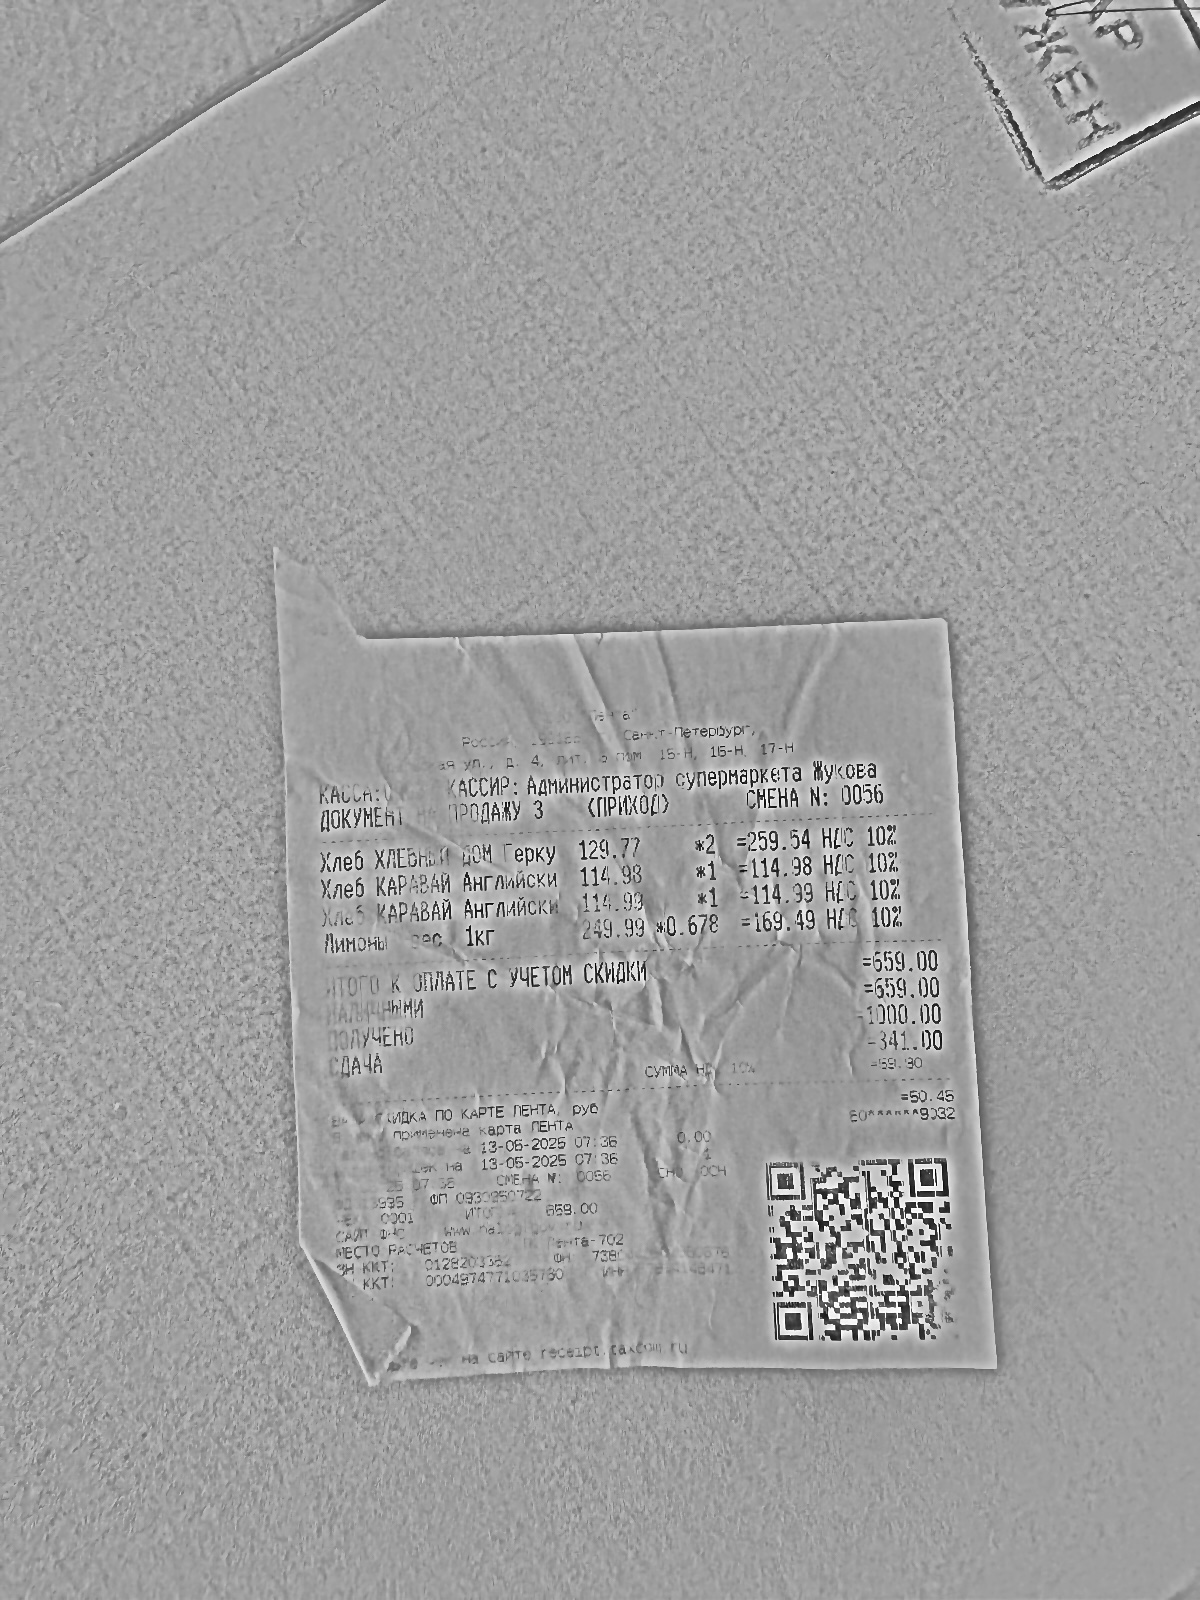
Товары: Хлеб ХЛЕБНЫЙ МОР ГЕРКУ; Хлеб КАРАВАЙ АНГЛИЙСКИЙ; Хлеб КАРАВАЙ АНГЛИЙСКИЙ; Жиры 1кг
Количество: 2.000; 1.000; 1.000; 0.678
Цена: 129.77; 114.38; 114.39; 249.99
Сумма: 259.54; 114.38; 114.39; 169.49
Итого: 559.00